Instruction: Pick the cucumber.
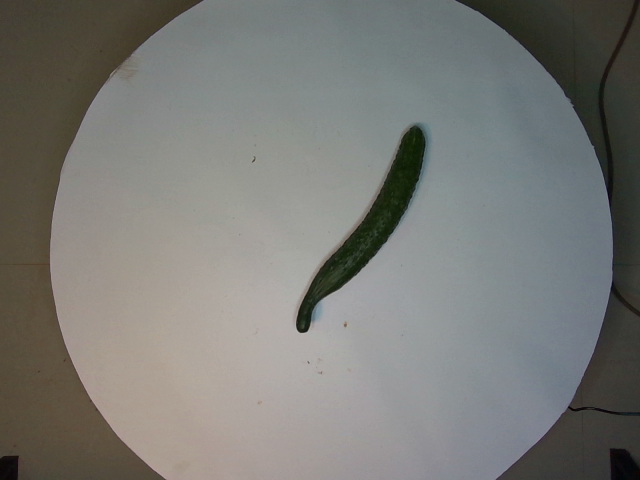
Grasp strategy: vertical